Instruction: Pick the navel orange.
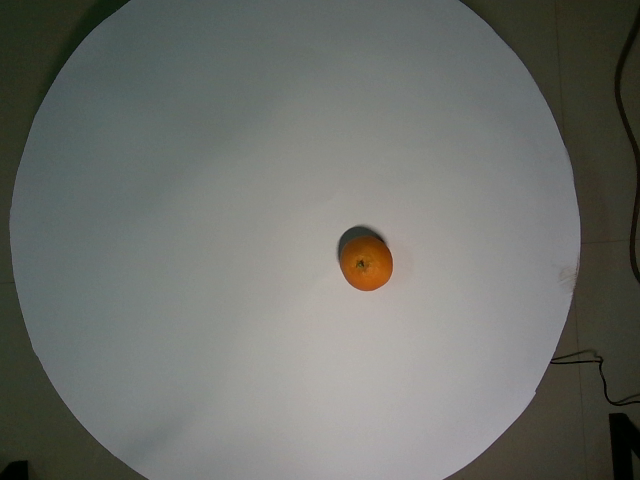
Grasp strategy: vertical